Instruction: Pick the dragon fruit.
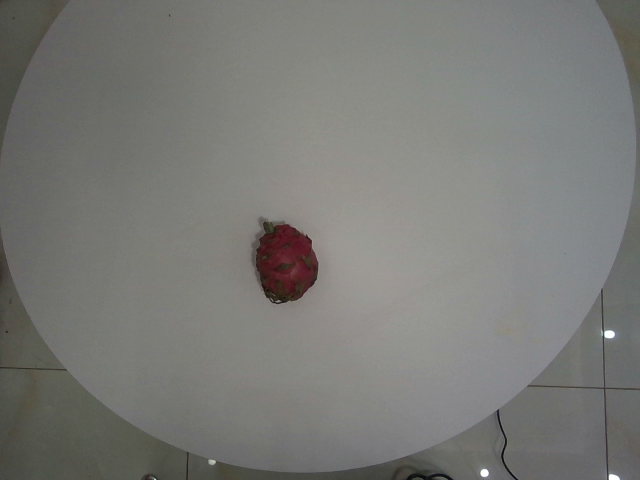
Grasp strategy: vertical